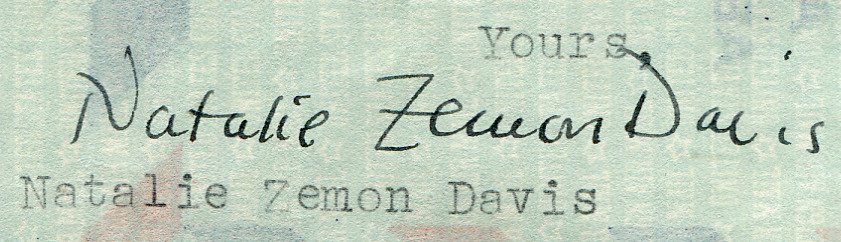
Signature of: natalie zemon davis